Question: What jurisdiction, city, or county is the document associated with?
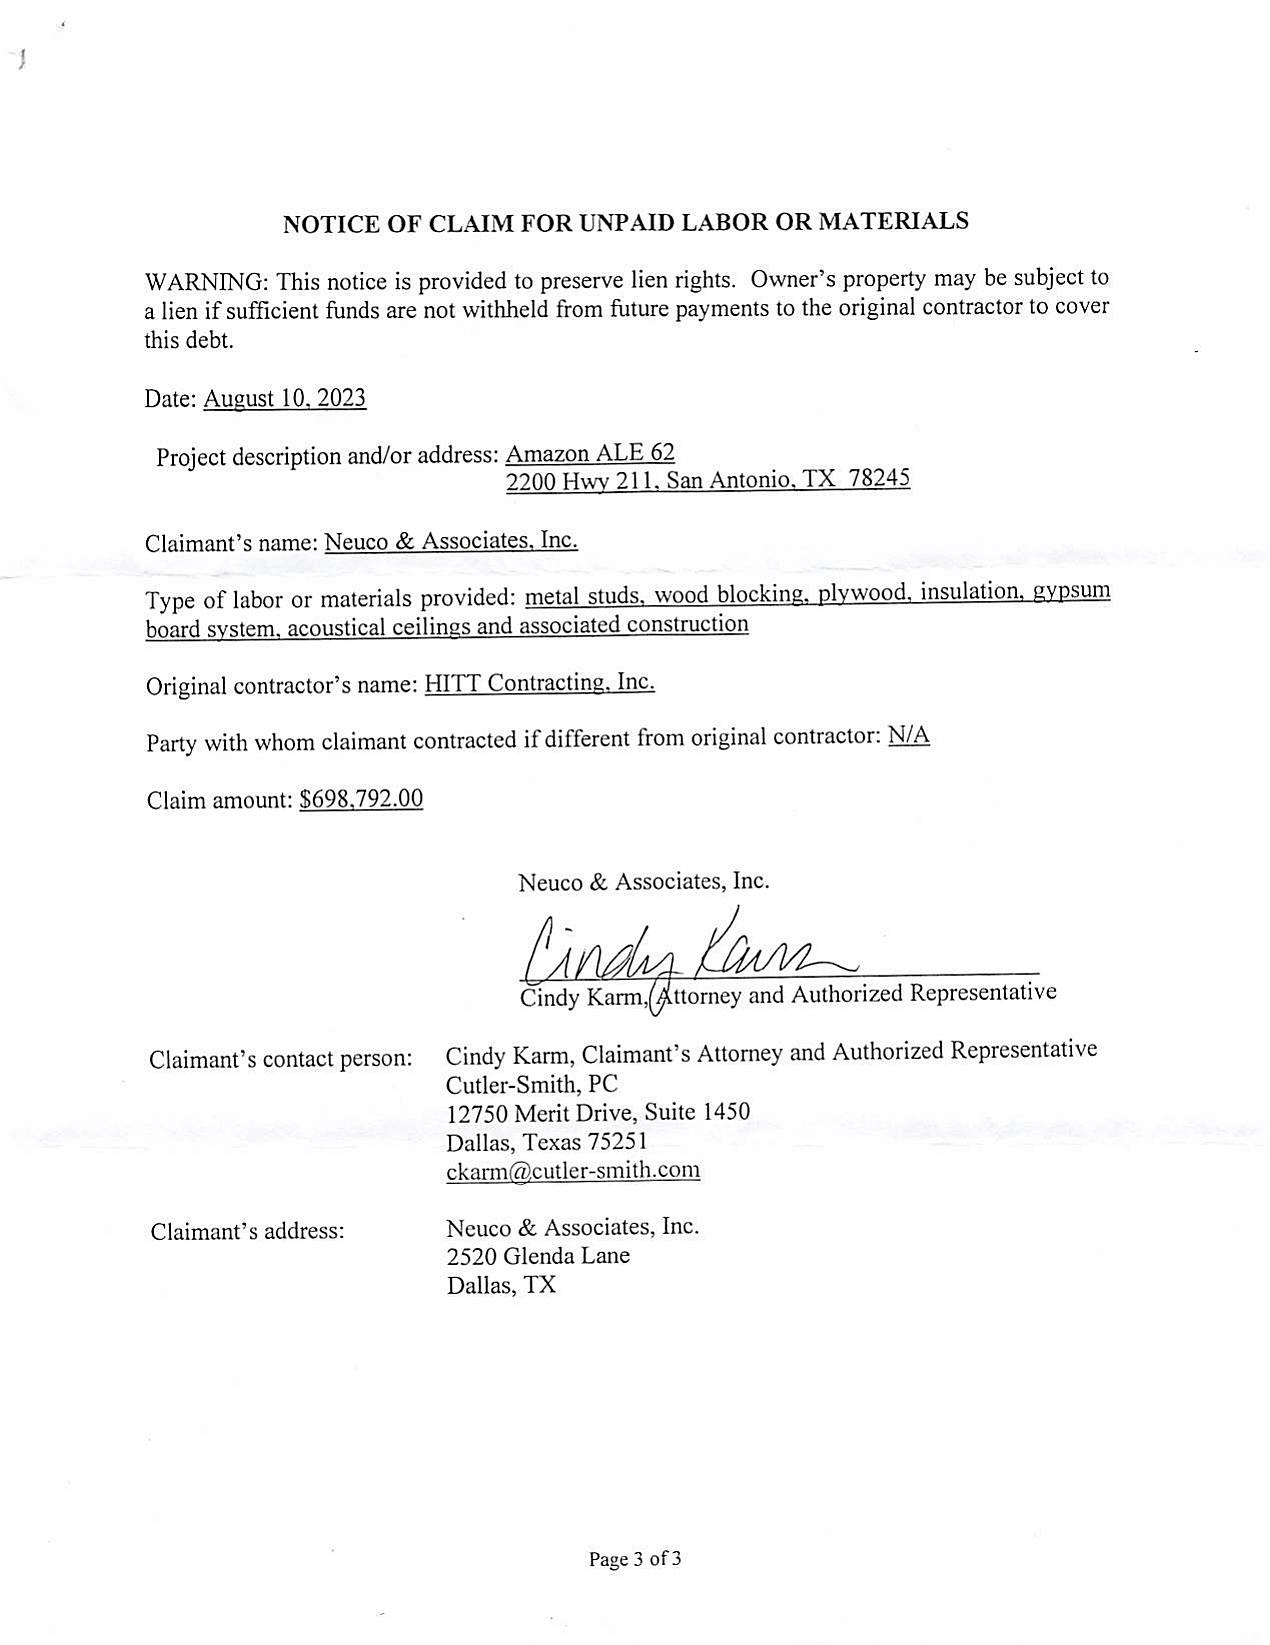
Answer: "San Antonio"